Question: What type of tax is indicated in the document, personal property or real estate?
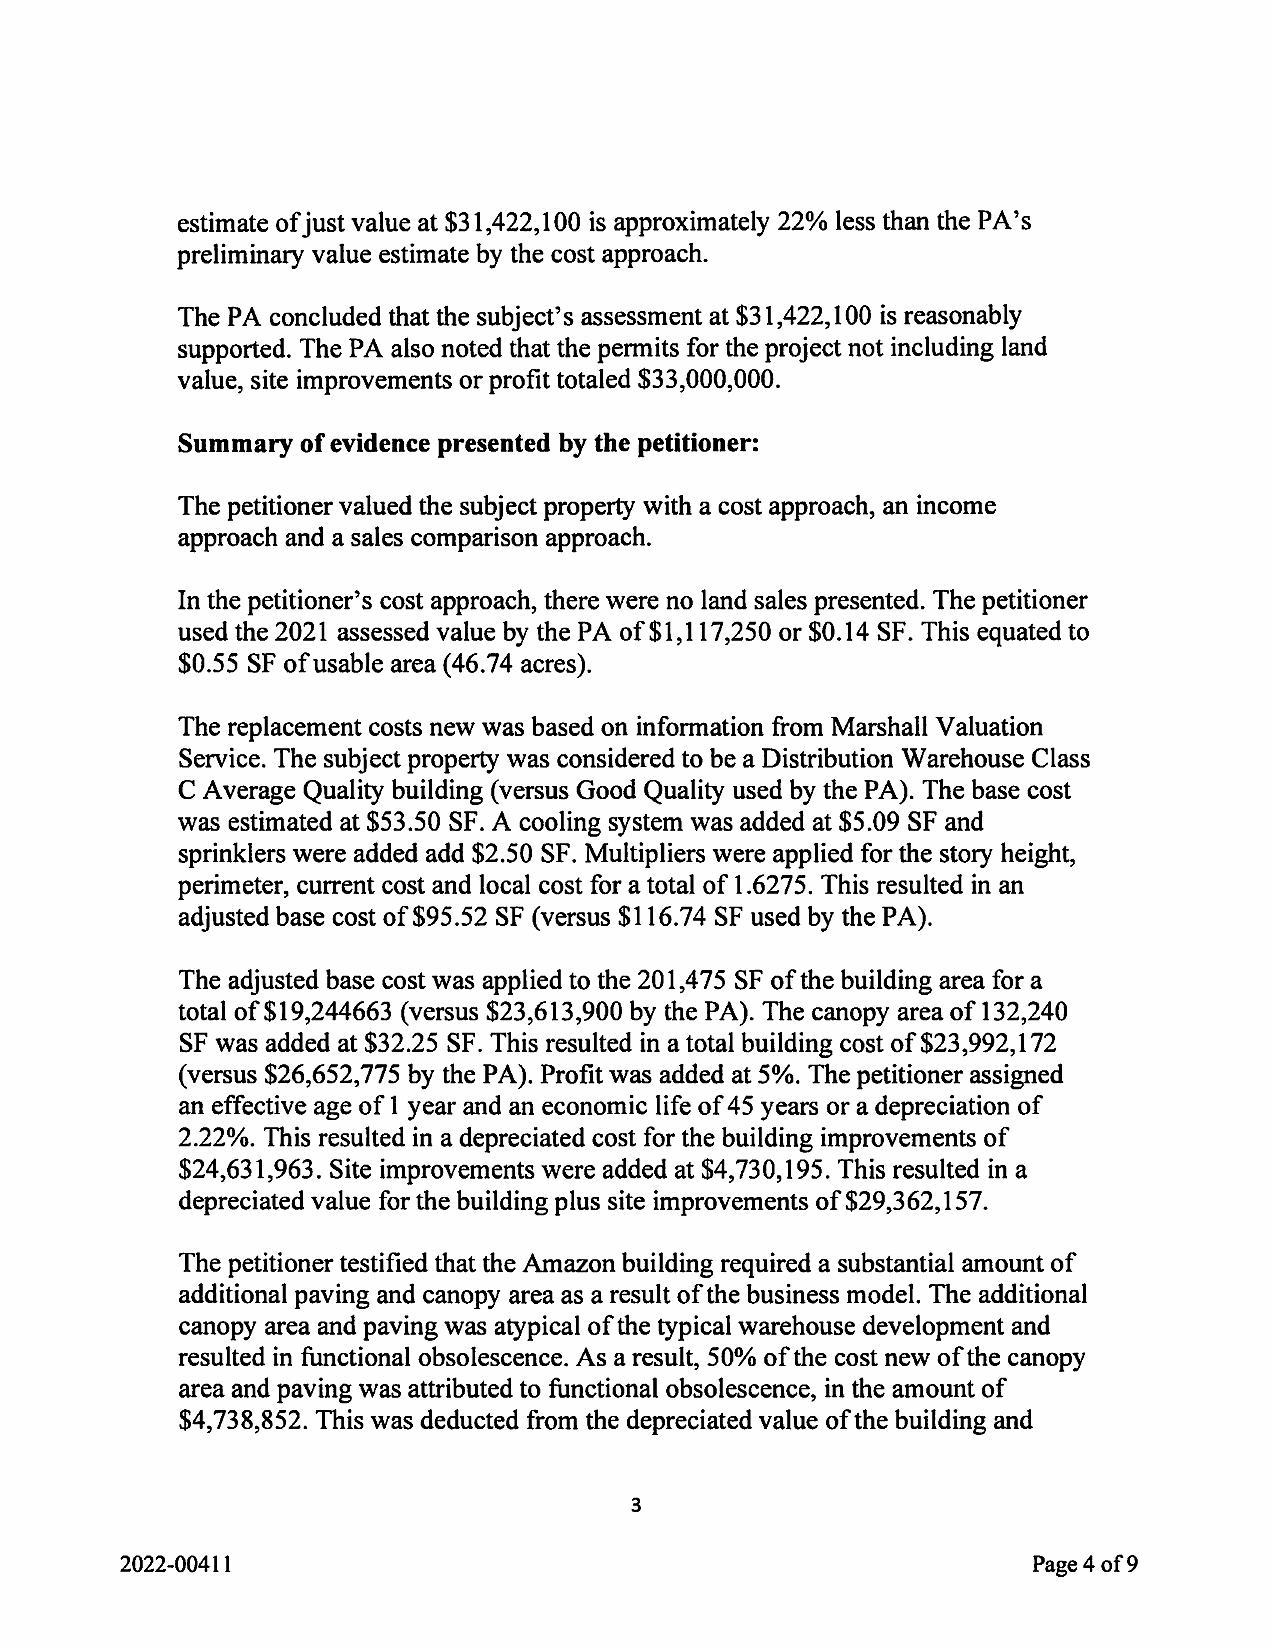
Answer: "Real Estate Tax"